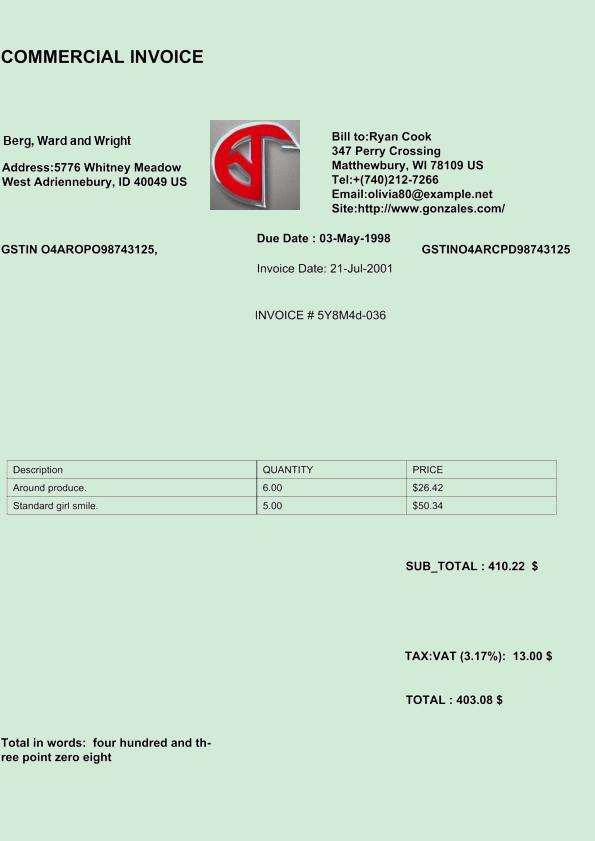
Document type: Invoice